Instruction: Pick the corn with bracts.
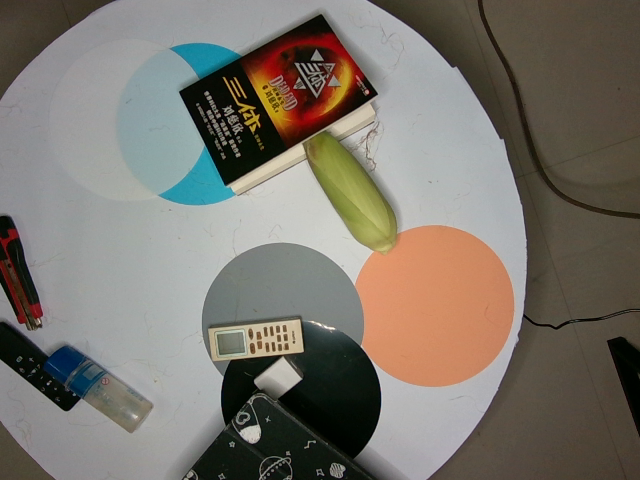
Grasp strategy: vertical